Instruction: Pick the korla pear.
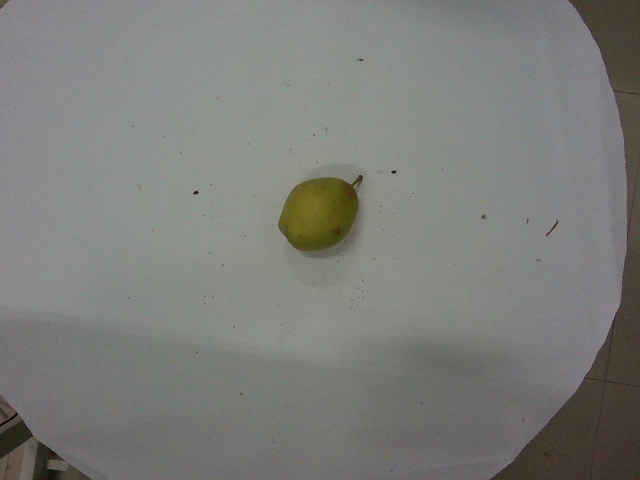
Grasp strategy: vertical